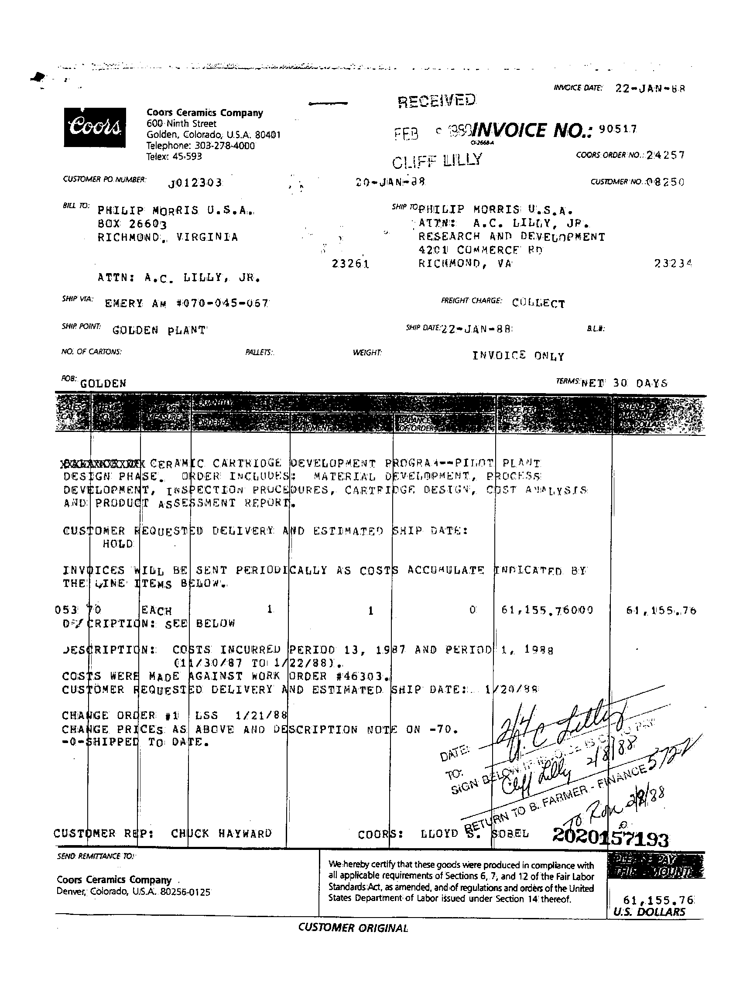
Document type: Invoice